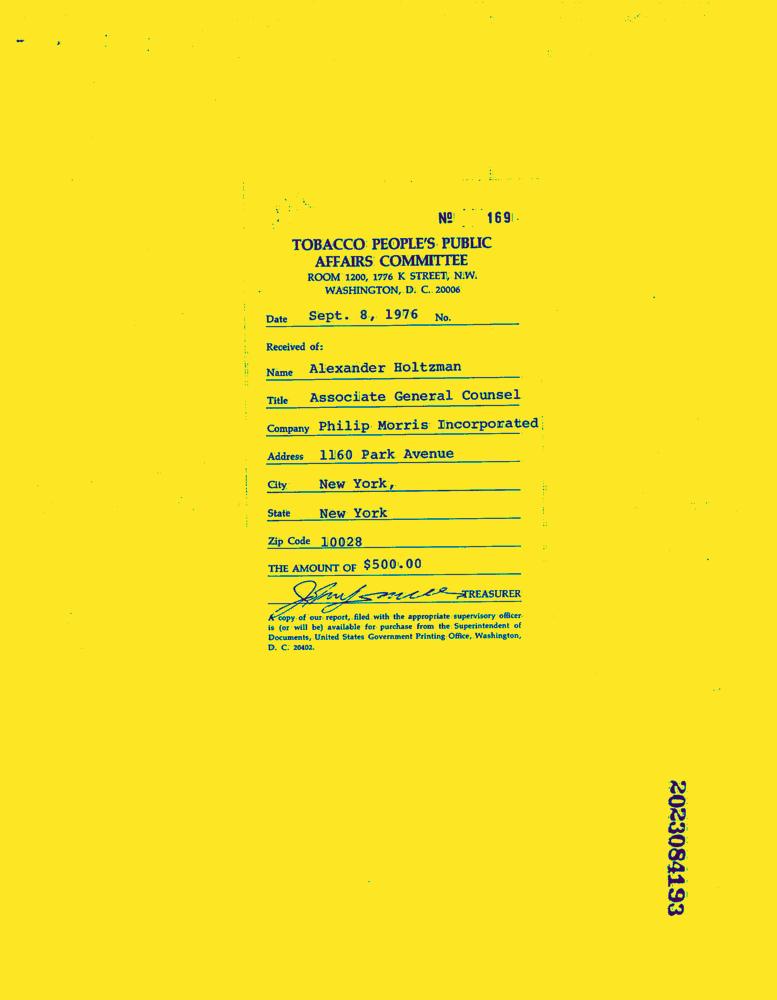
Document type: Invoice-Doc